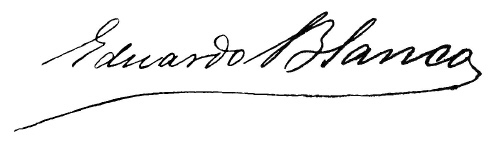
Signature of: eduardo blanco